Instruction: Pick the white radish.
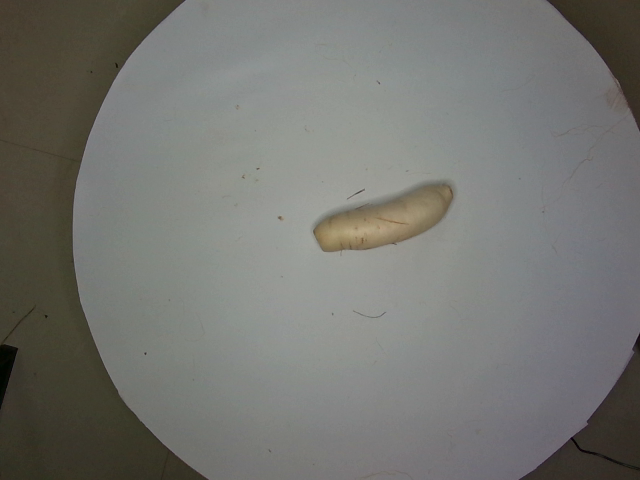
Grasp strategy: vertical